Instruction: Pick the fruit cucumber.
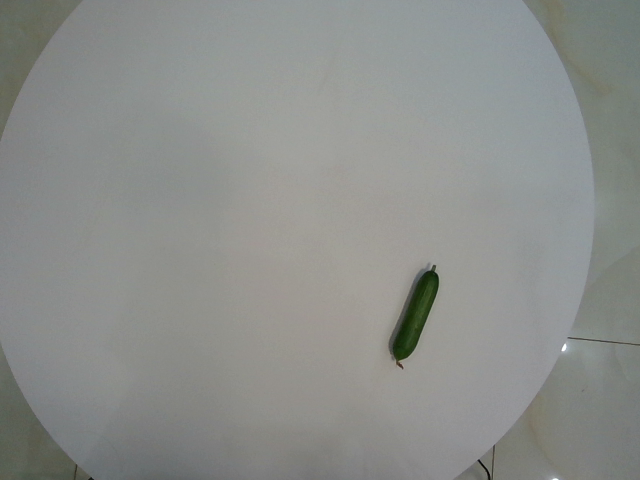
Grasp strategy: vertical